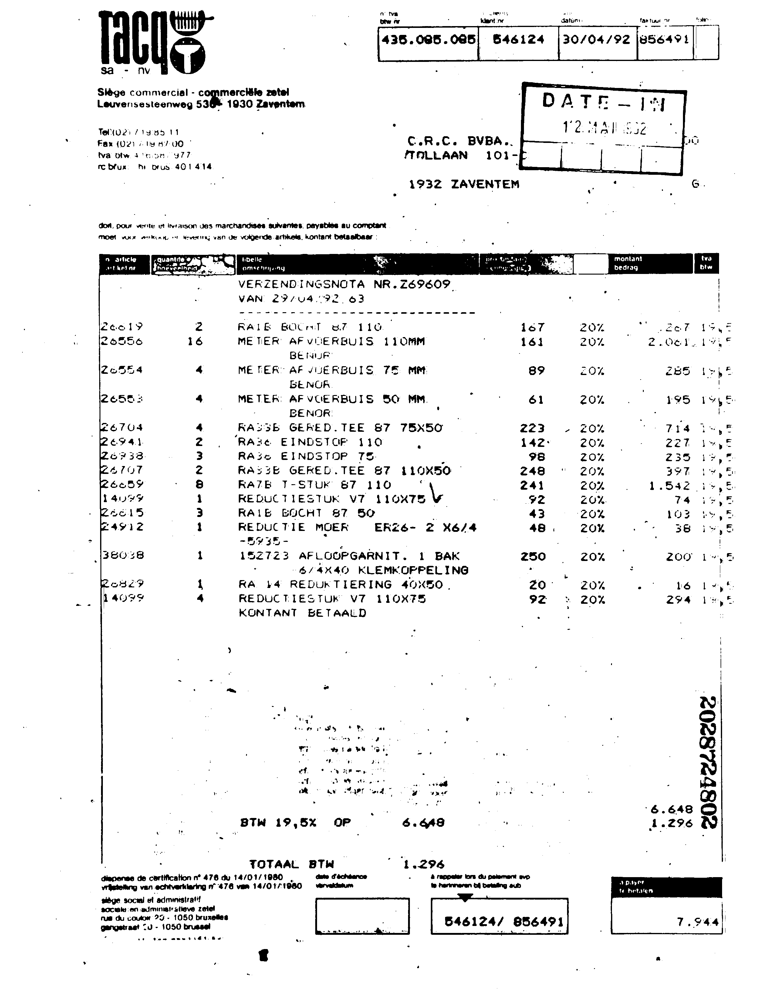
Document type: Invoice